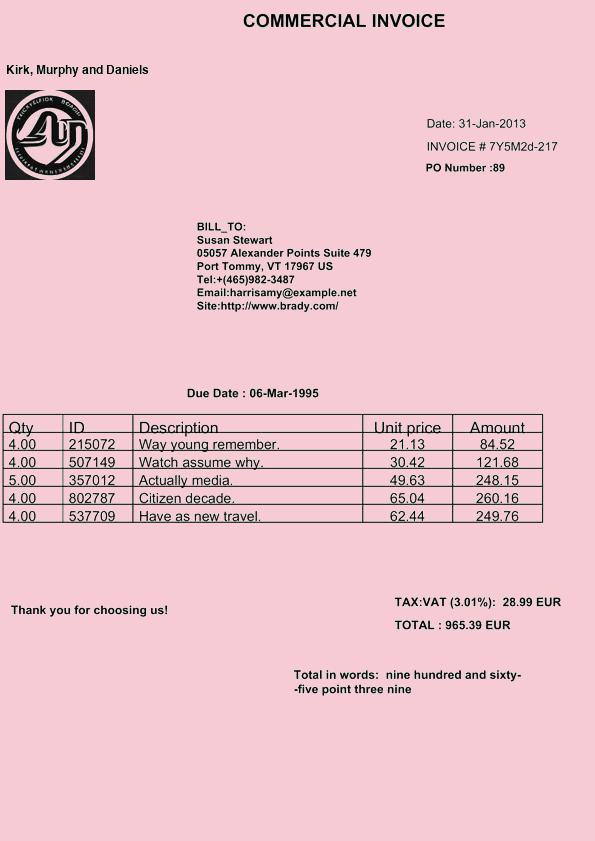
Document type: Invoice